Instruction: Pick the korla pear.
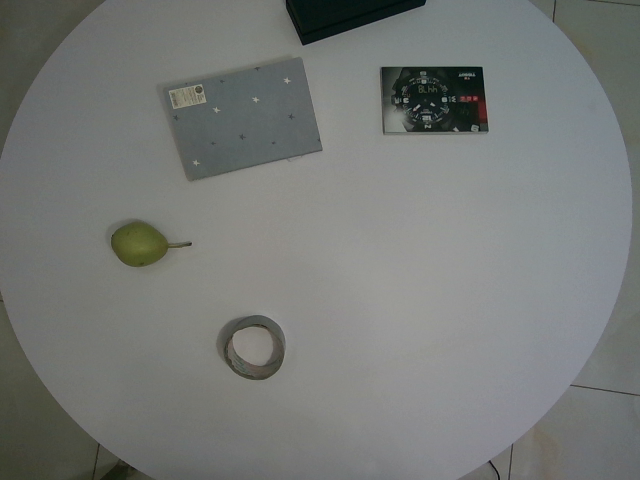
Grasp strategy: vertical